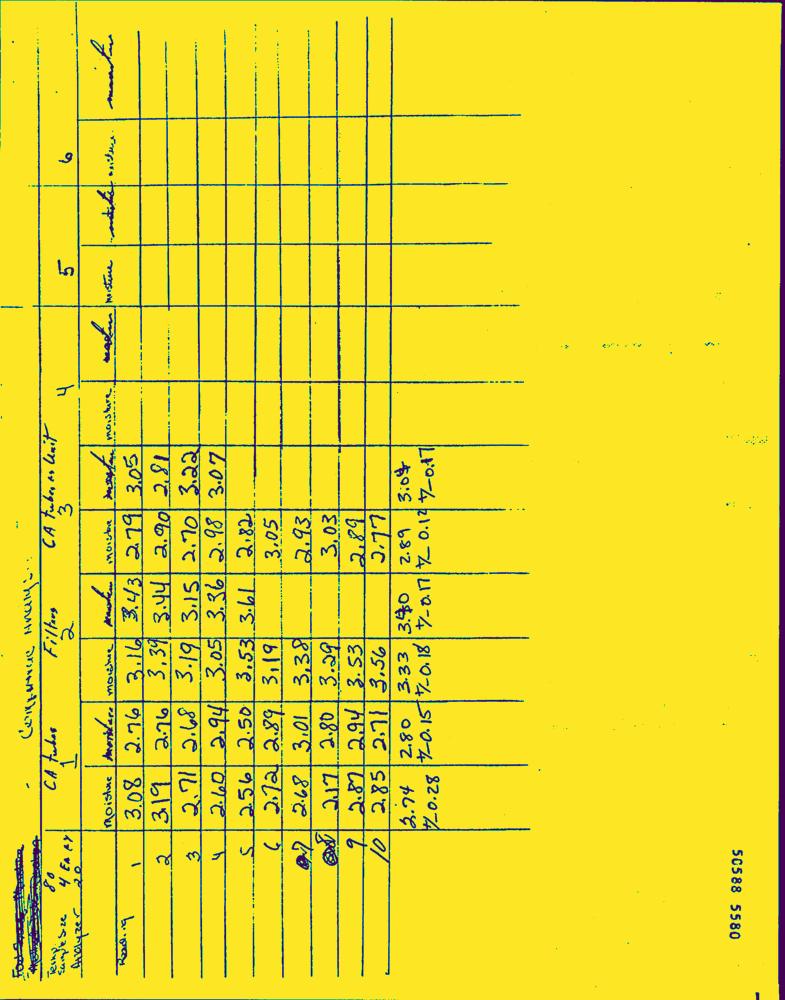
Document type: Hand-Written